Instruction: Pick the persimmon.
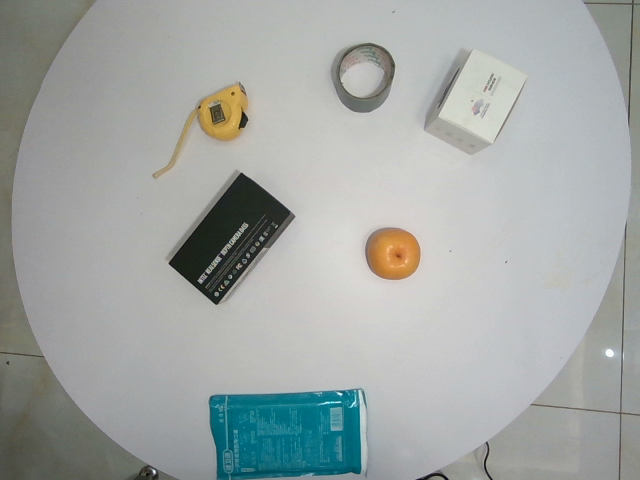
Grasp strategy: vertical